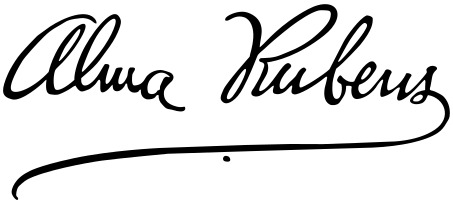
Signature of: alma rubens